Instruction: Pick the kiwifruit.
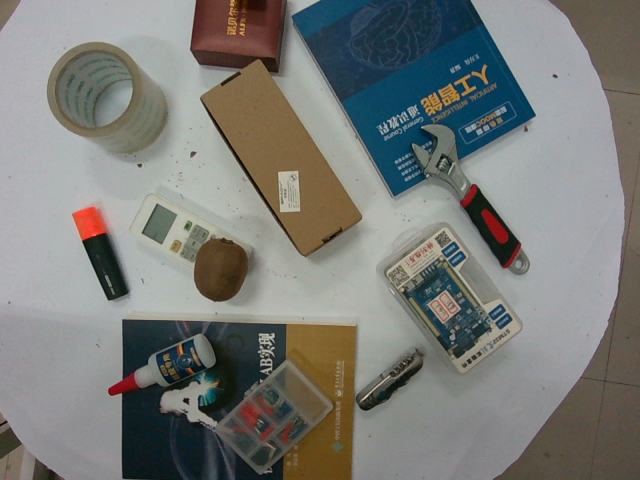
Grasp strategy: vertical